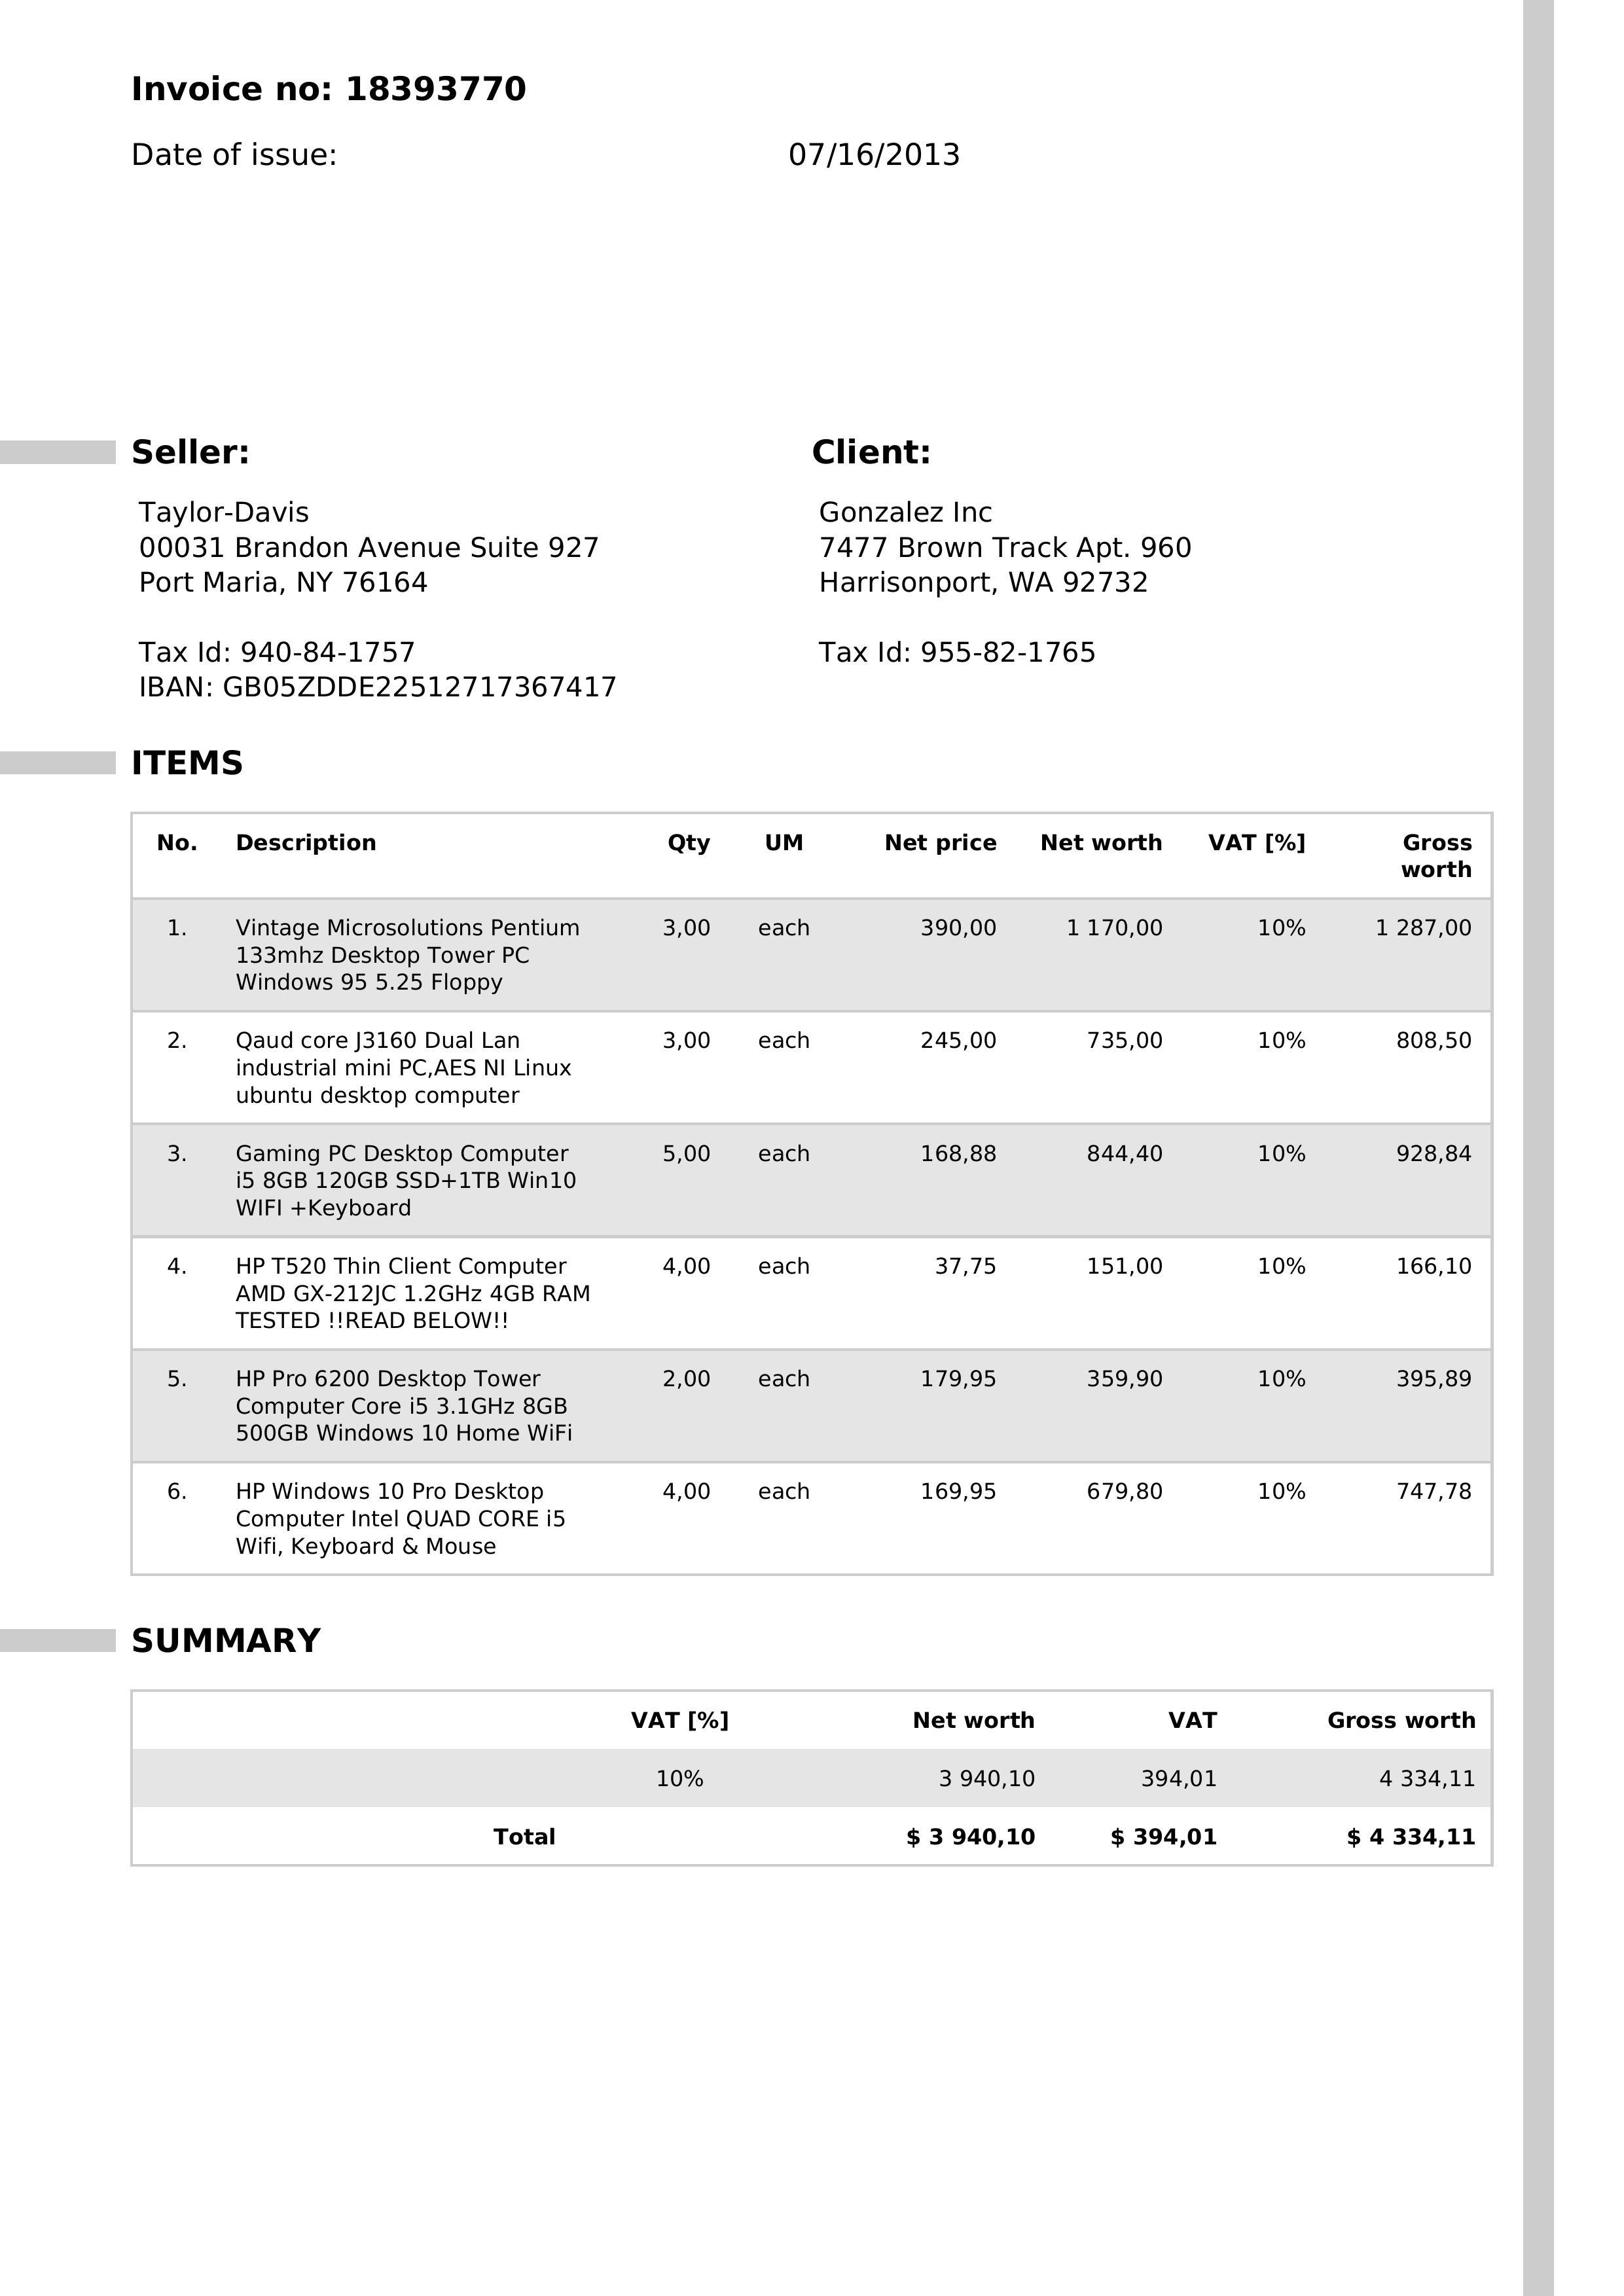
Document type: Invoice